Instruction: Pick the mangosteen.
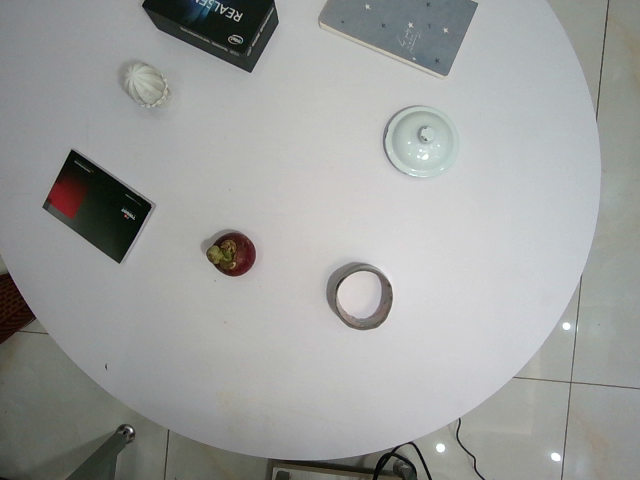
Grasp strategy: vertical